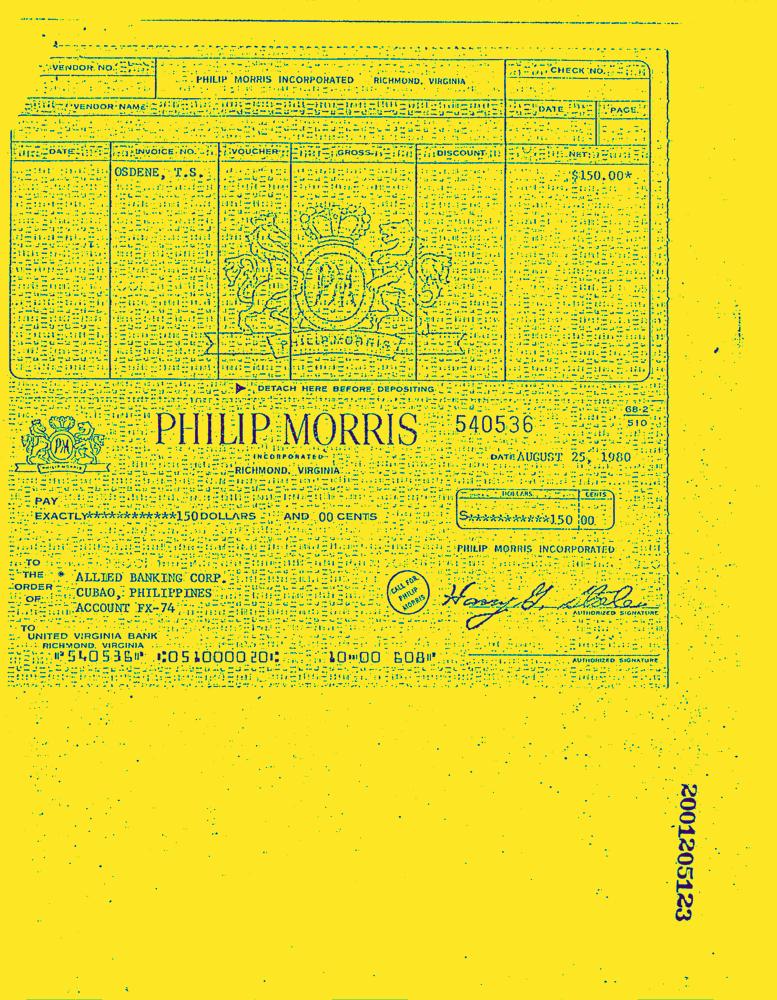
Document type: Invoice-Doc